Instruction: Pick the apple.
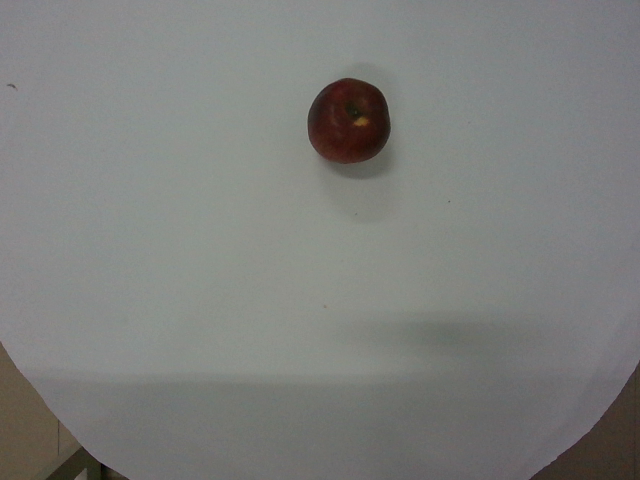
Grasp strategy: vertical